Question: What was observed in the imaging?
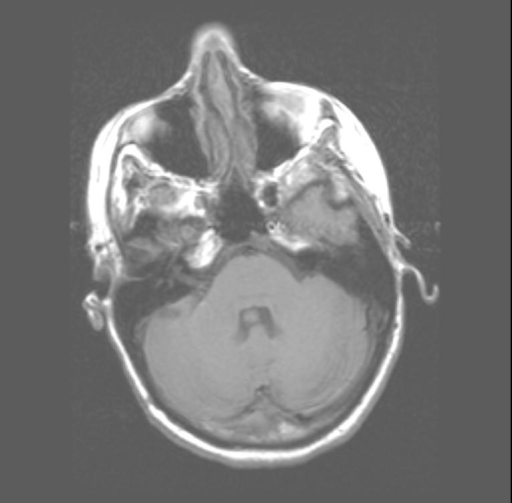
Answer: The imaging shows T1W gray matter isointense mass in fourth ventricle on T1 MRI. T1 isointense mass in 4th ventricle.